Question: What jurisdiction, city, or county is the document associated with?
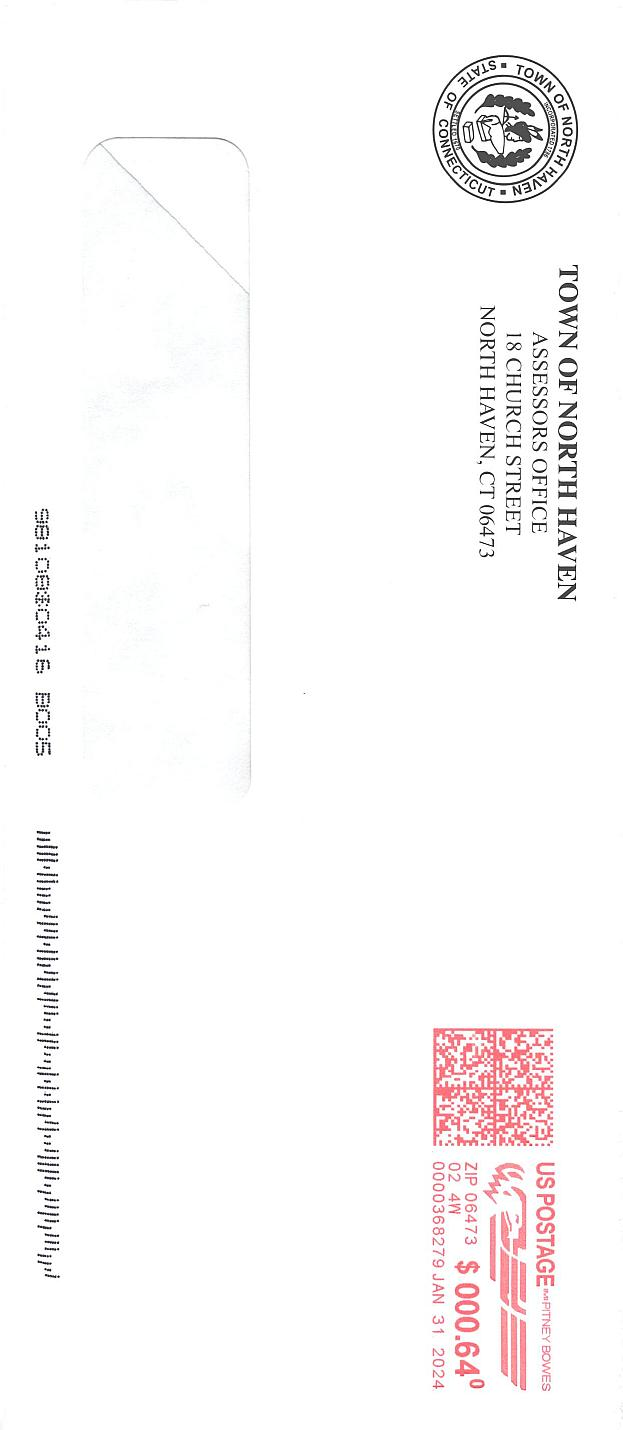
Answer: "Town of North Haven"